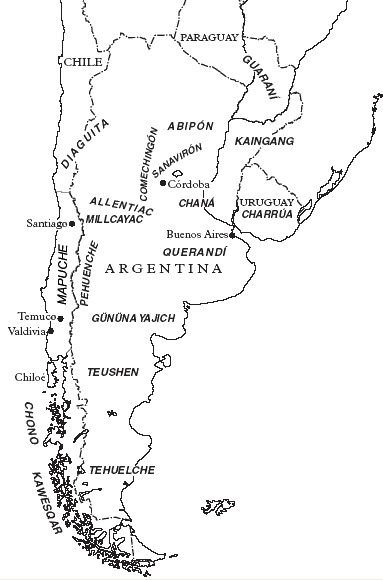
Signature of: loncopán